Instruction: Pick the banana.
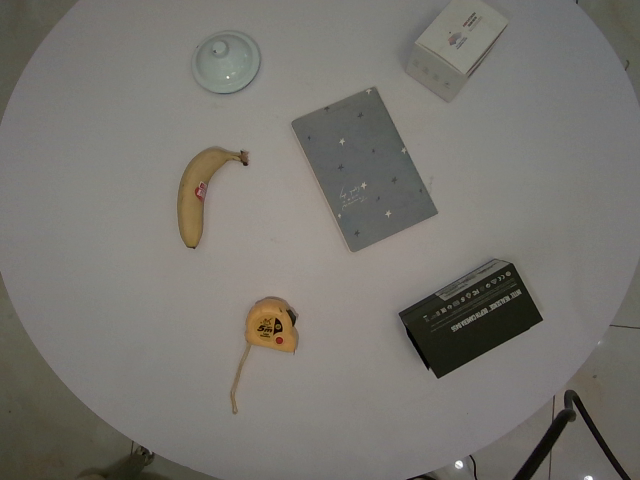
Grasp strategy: vertical